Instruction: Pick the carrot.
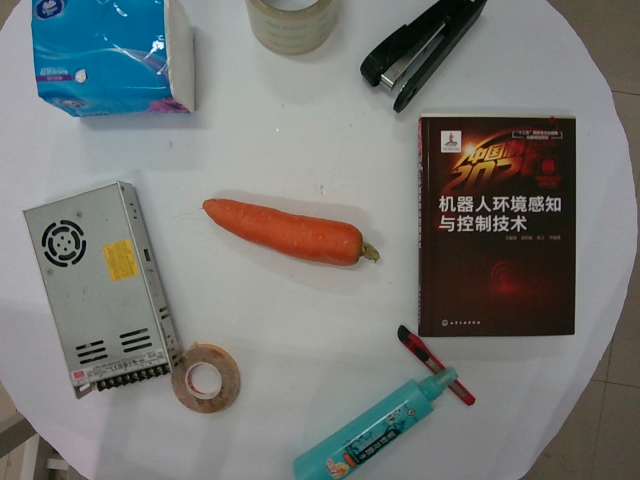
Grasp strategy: vertical